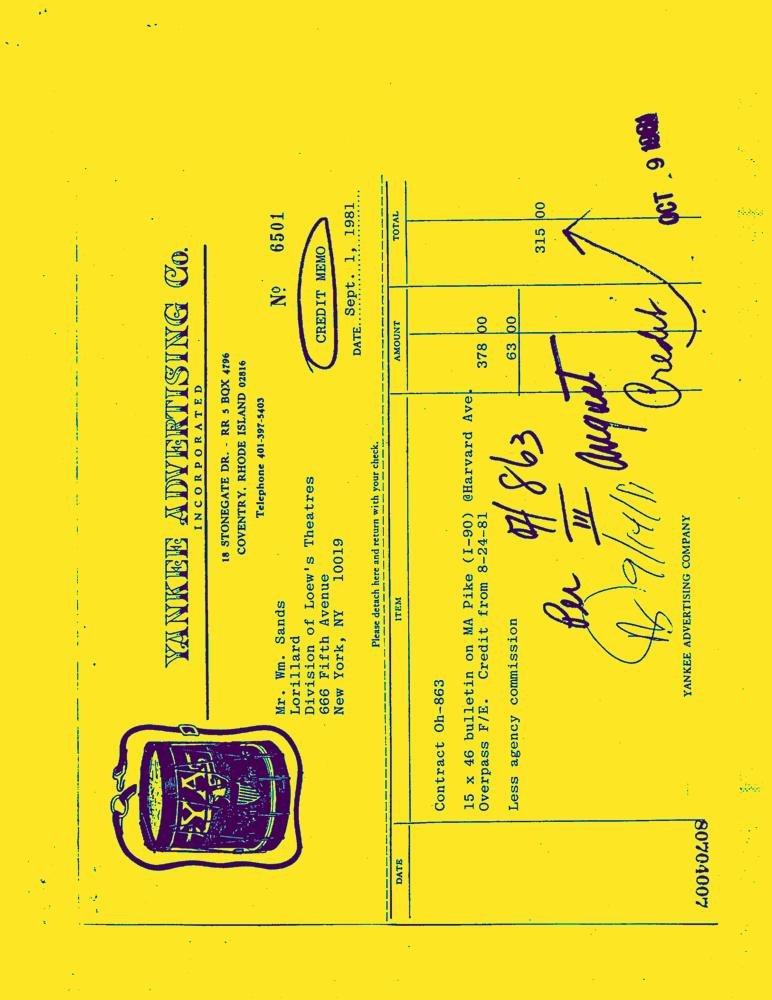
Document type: Invoice-Doc